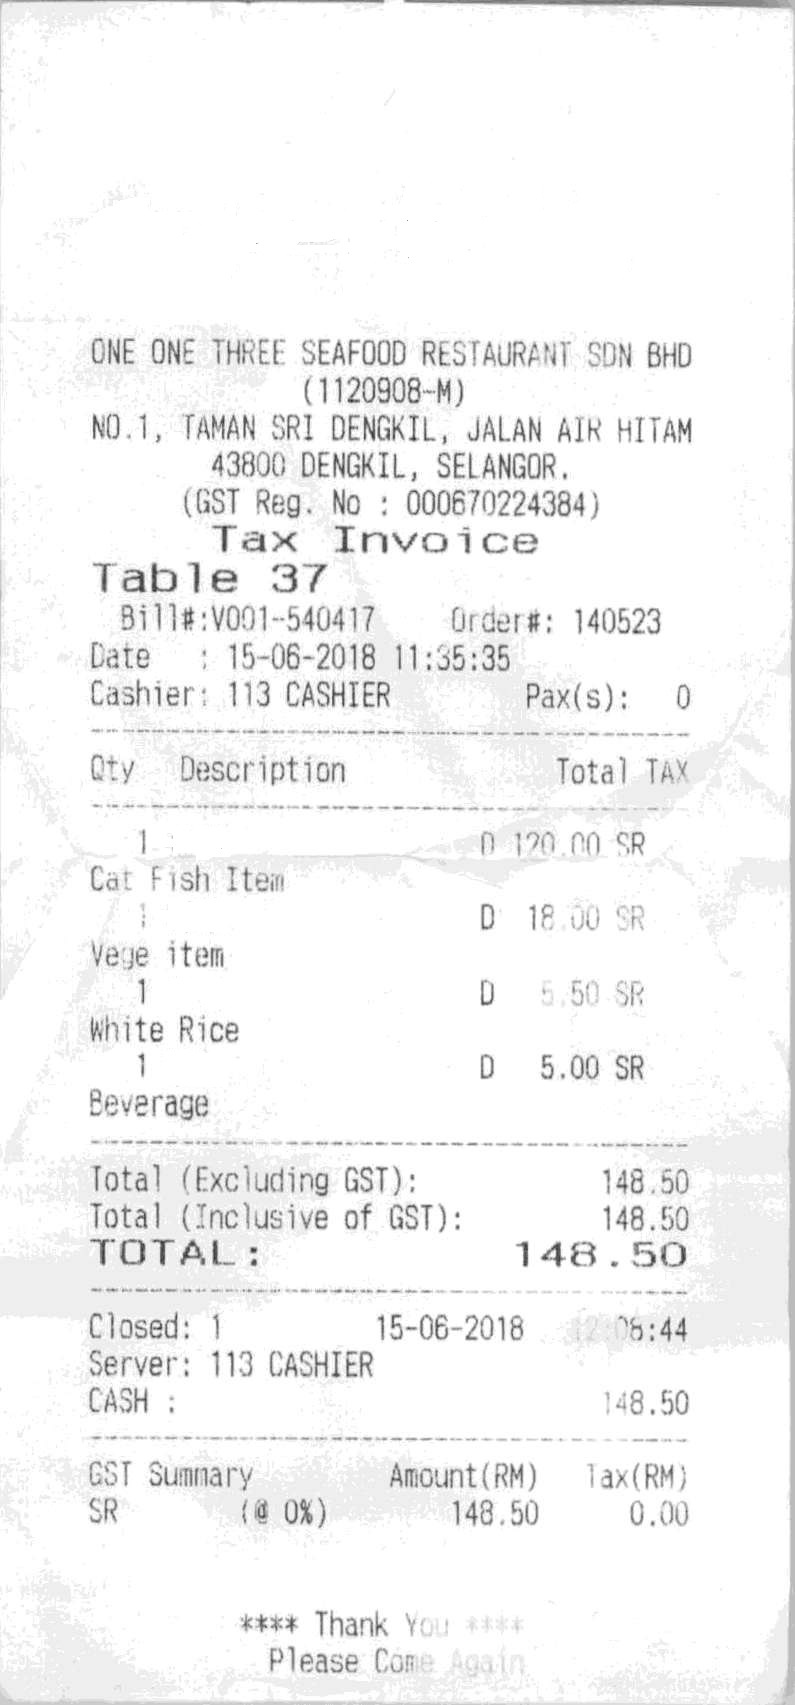
ONE ONE THREE SEAFOOD RESTAURANT SDN BHD
(1120908-M)
NO.1, TAMAN SRI DENGKIL, JALAN AIR HITAM
43800 DENGKIL, SELANGOR.
(GST REG. NO : 000670224384)
TAX INVOICE
TABLE 37
BILL#:V001-540417
ORDER#: 140523
DATE
: 15-06-2018 11:35:35
CASHIER: 113 CASHIER
PAX(S):
0
QTY
DESCRIPTION
TOTAL TAX
1
D 120.00 SR
CAT FISH ITEM
1
D
18.00 SR
VAGE ITEM
1
D
5.50 SR
WHITE RICE
1
D
5.00 SR
BEVERAGE
TOTAL (EXCLUDING GST):
148.50
TOTAL (INCLUSIVE OF GST):
148.50
TOTAL :
148.50
CLOSED: 1
15-06-2018
2:08:44
SERVER: 113 CASHIER
CASH :
148.50
GST SUMMARY
AMOUNT(RM)
TAX(RM)
(@ 0%)
148.50
0.00
**** THANK YOU ****
PLEASE COME AGAIN
SR